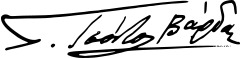
Signature of: georgios tsontos